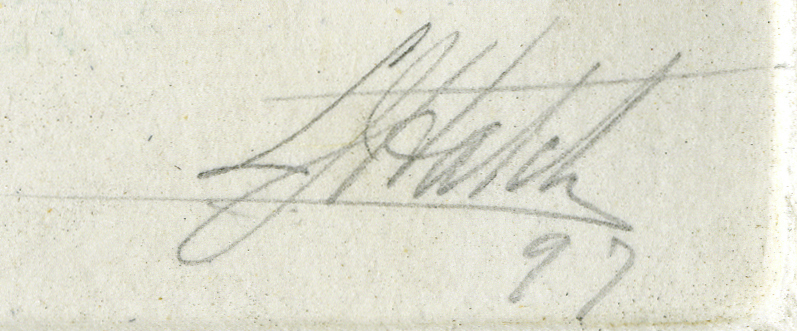
Signature of: lorenzo hatch